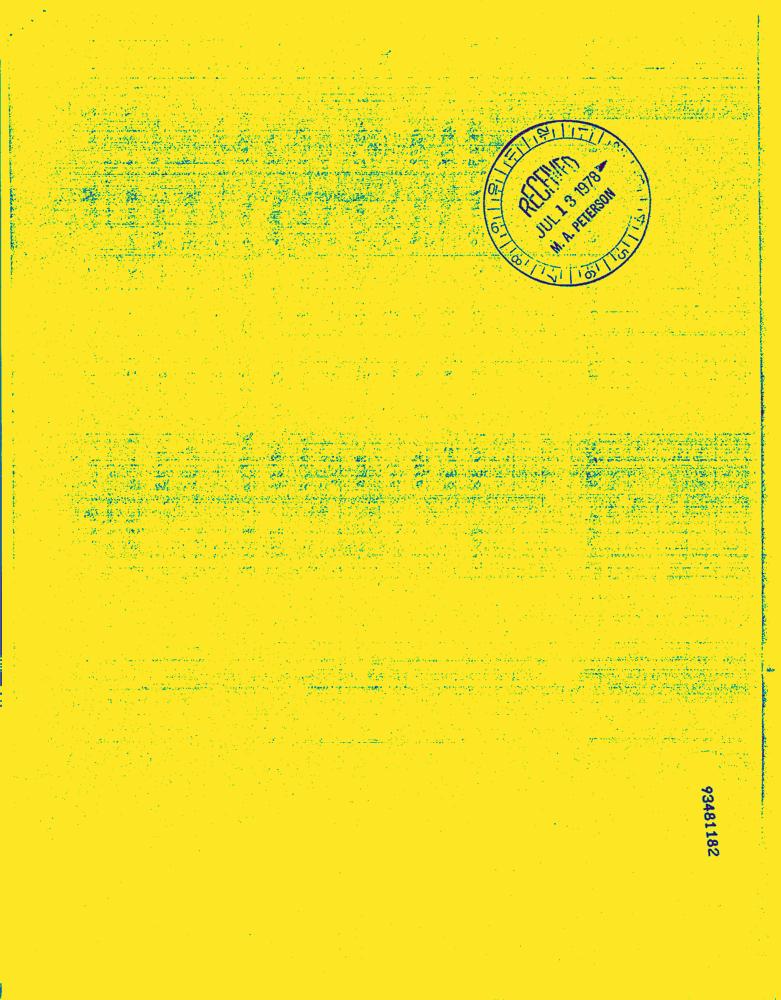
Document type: Invoice-Doc